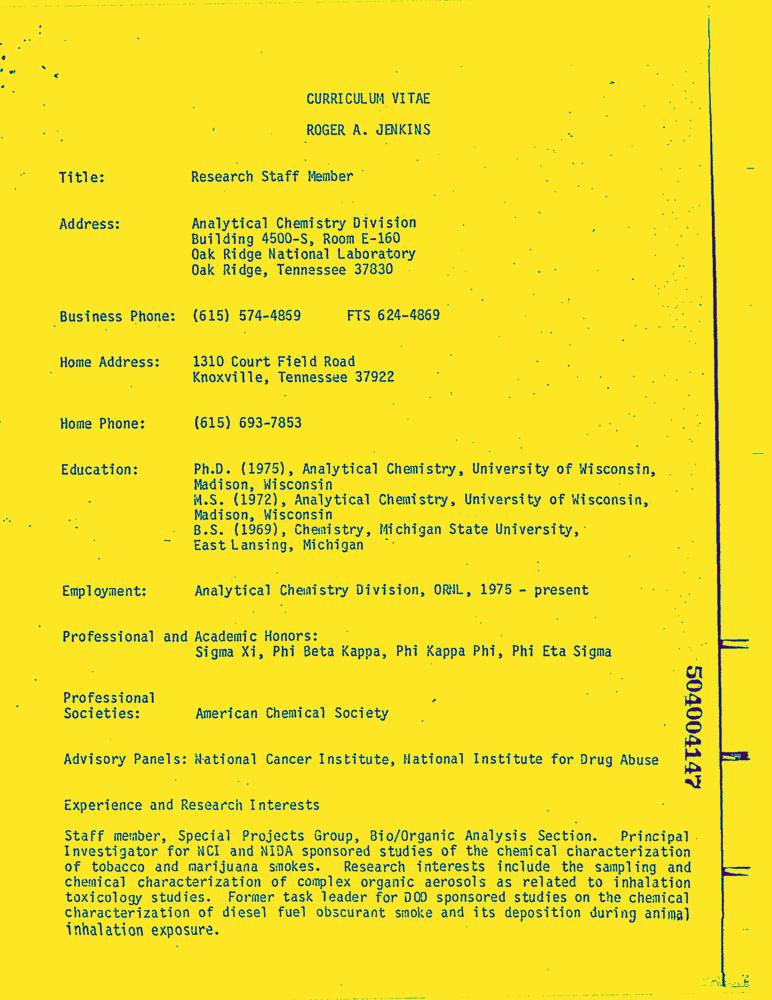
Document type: Resume-Doc